Question: What appears to be the issue?
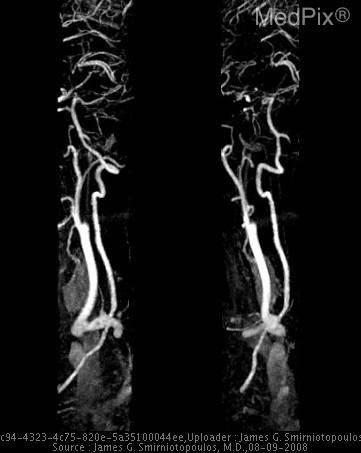
Answer: The findings suggest Effacement of right basal ganglia
Abnormal hyperintensity of most of the right MCA territory
Occluded Right Internal Carotid Artery. 1) Loss of gray-white differentiation R. basal ganglia
2) Effacement of R. MCA sulci
3) Abnormal signal R. MCA
4) Occlusion of R. Internal Carotid Artery. The patient might have a history of Acute onset of left hemiparesis.